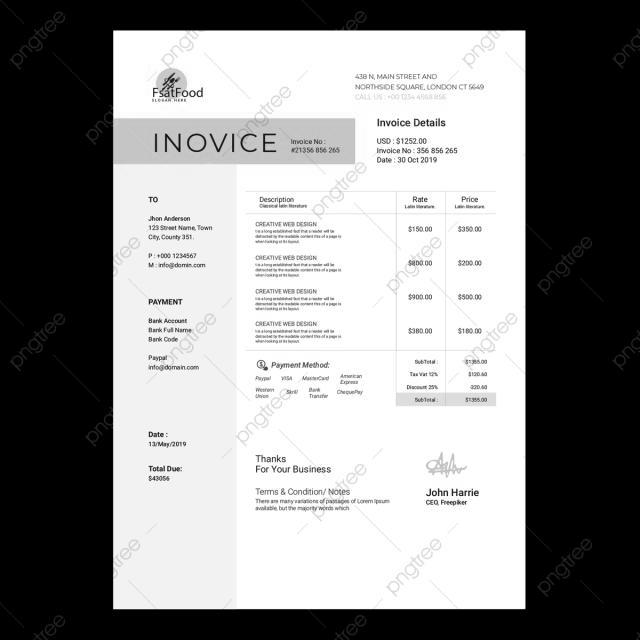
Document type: Invoice